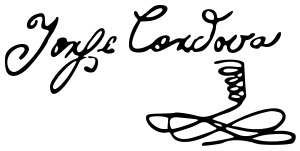
Signature of: jorge córdova